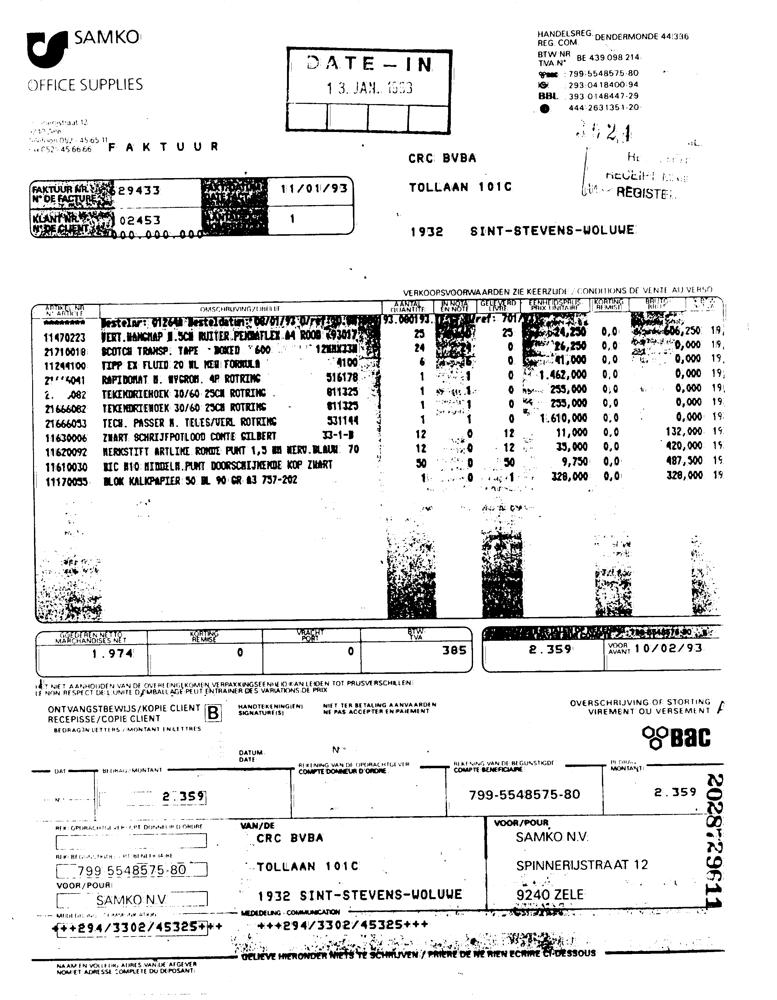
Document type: Invoice